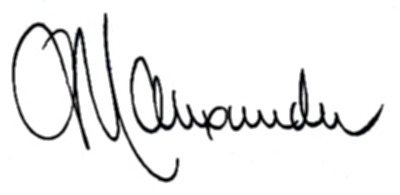
Signature of: moses alexander